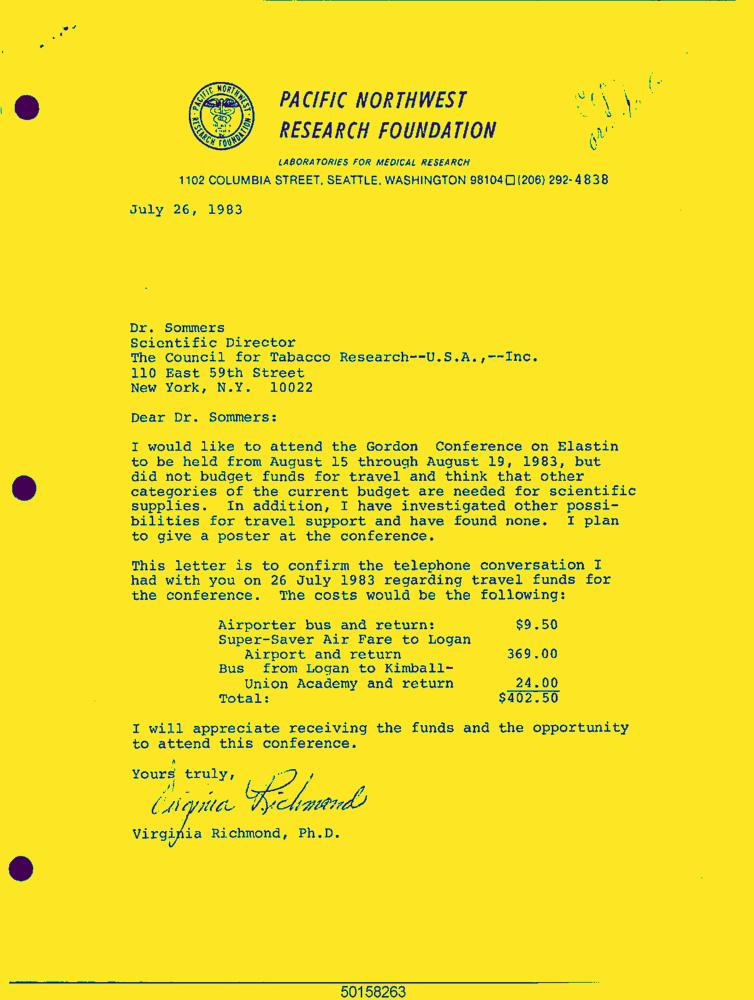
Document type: Letter-Doc